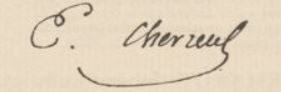
Signature of: michel eugène chevreul